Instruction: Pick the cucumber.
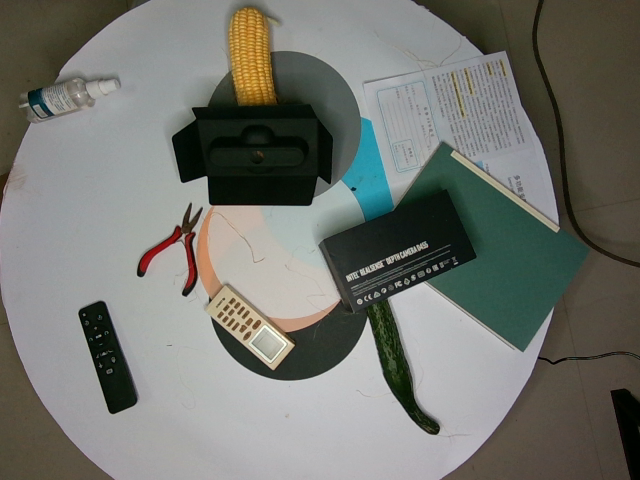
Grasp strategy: vertical